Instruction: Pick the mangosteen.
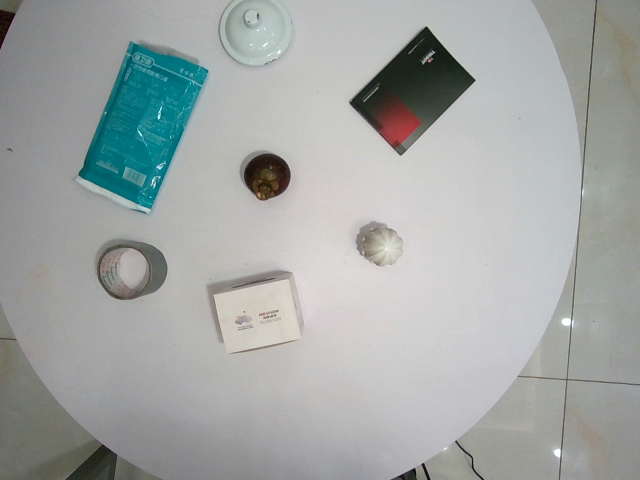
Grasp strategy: vertical